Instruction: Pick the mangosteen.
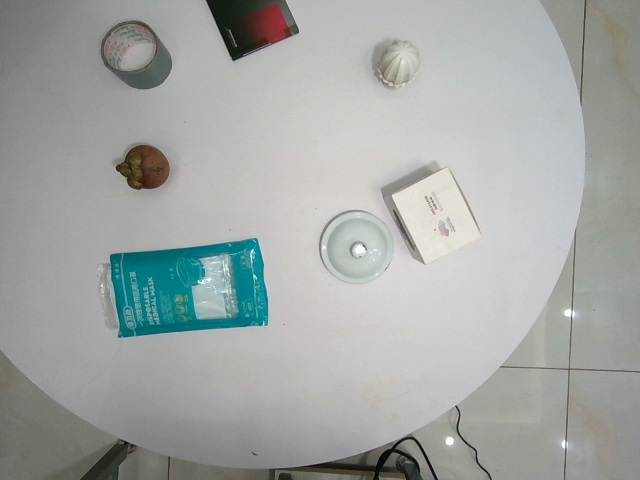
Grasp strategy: vertical